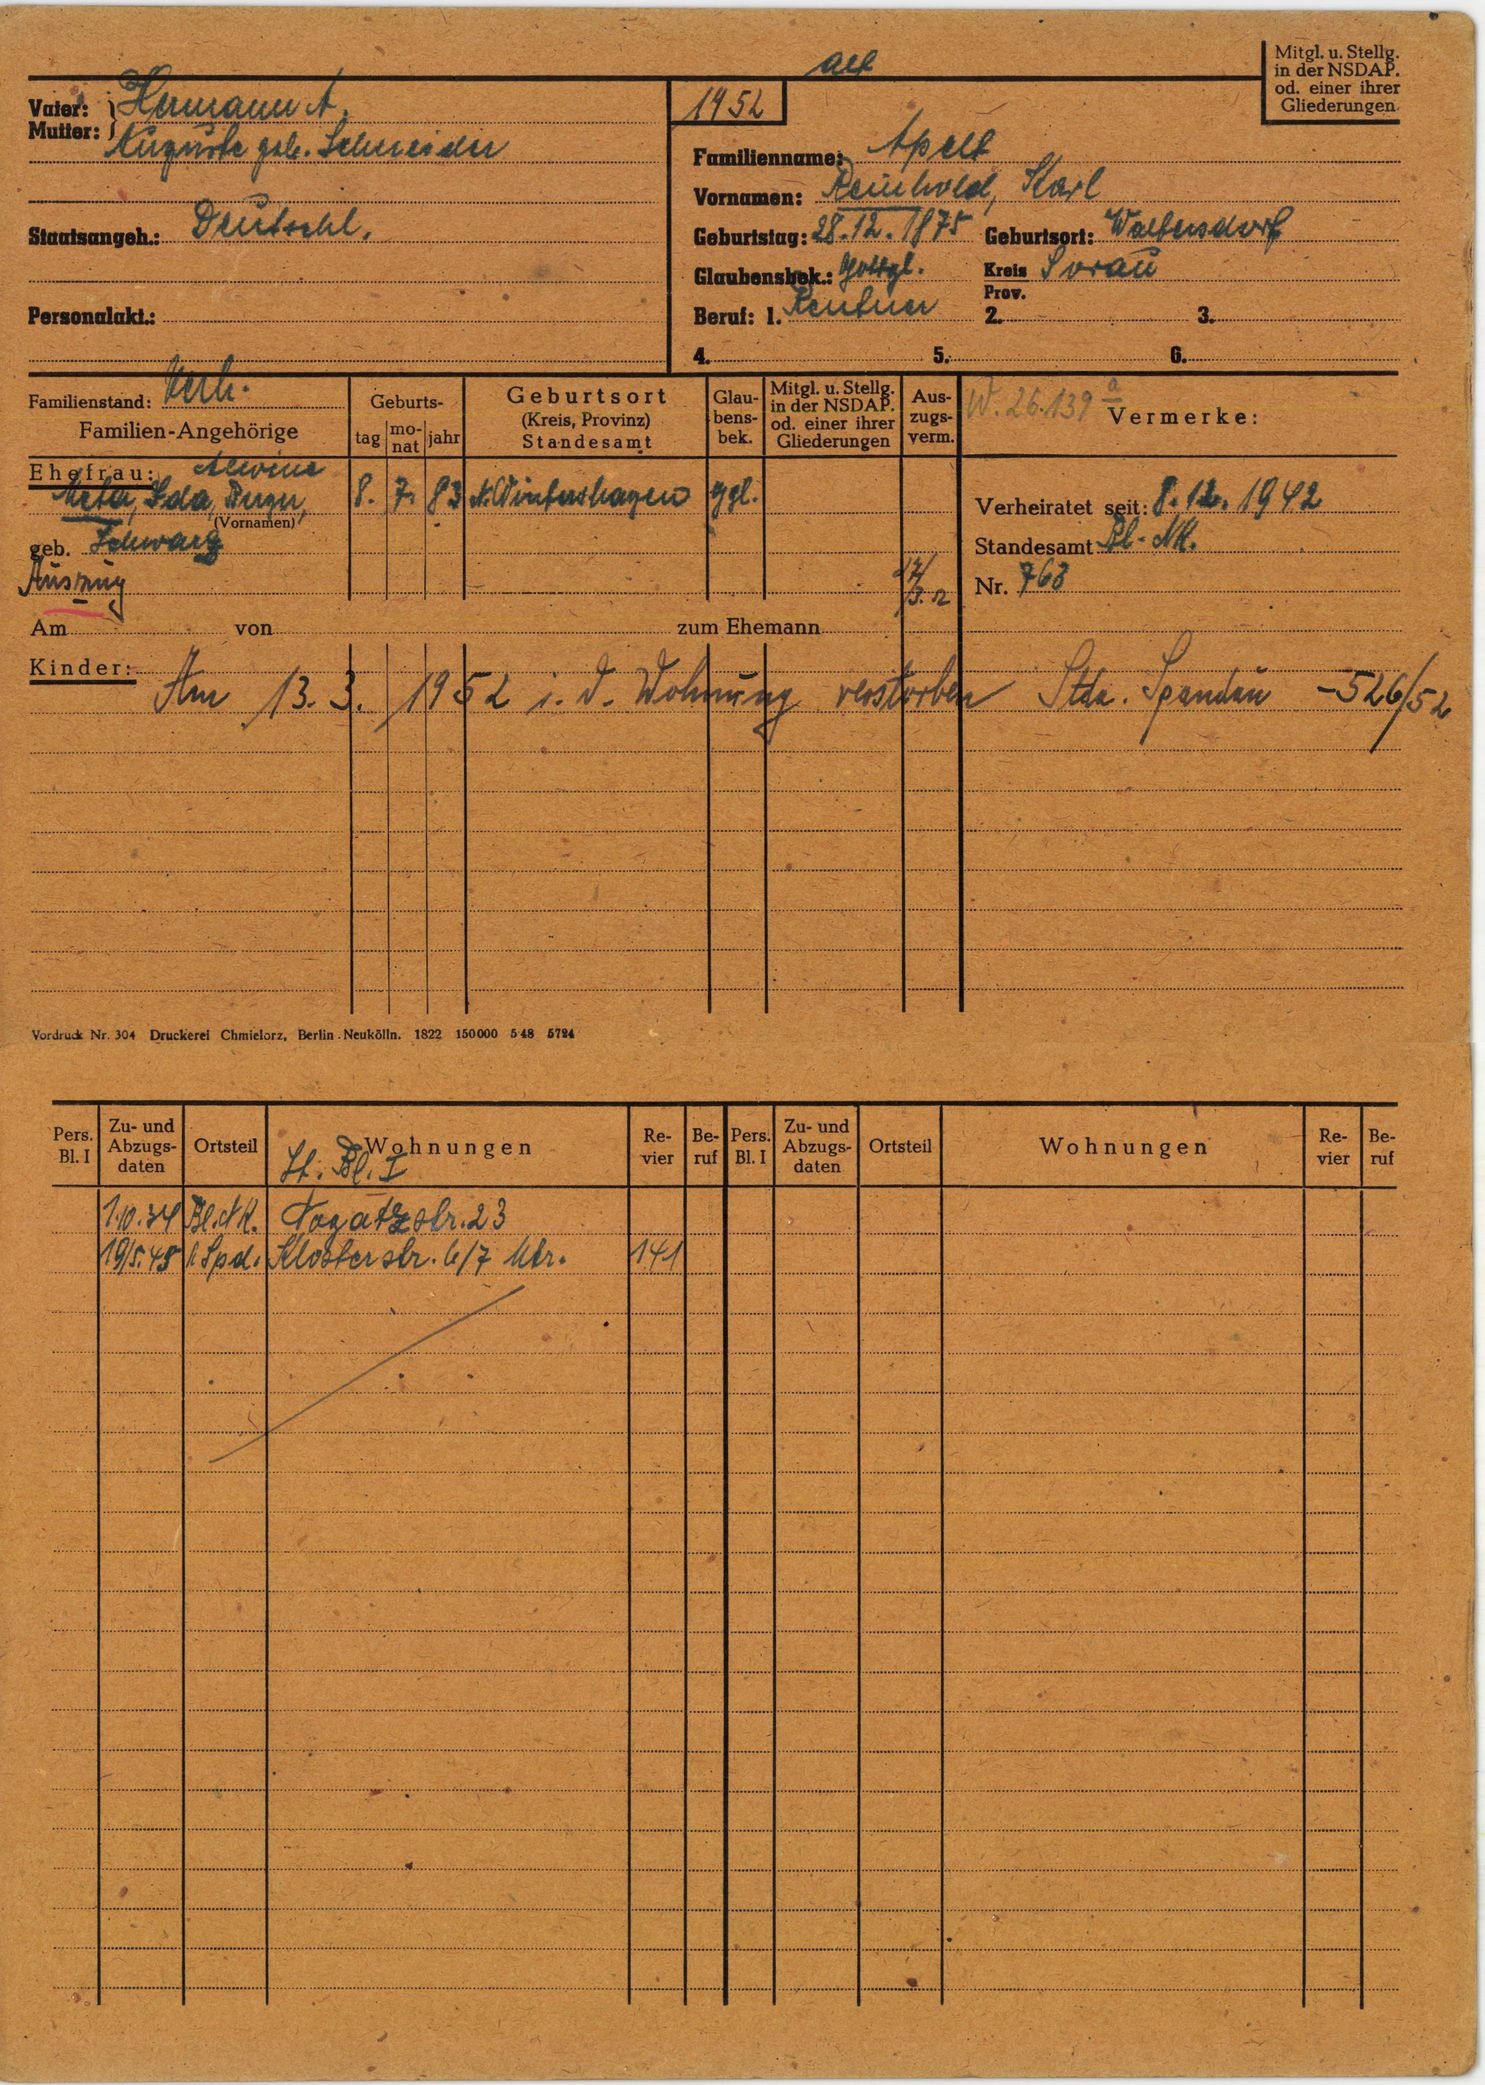
Apelt